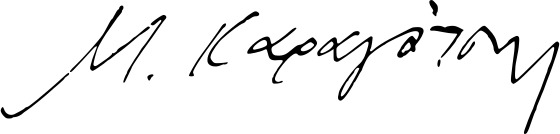
Signature of: m karagatsis